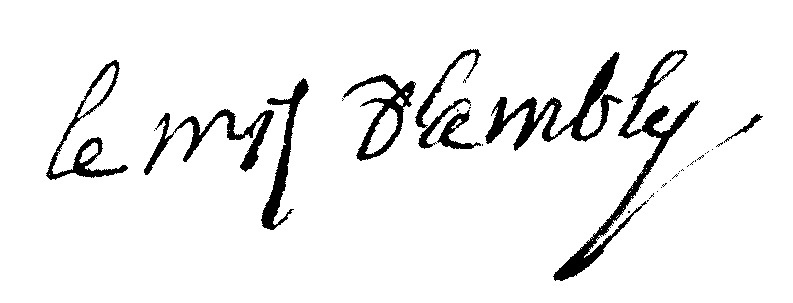
Signature of: claude jean antoine d ambly